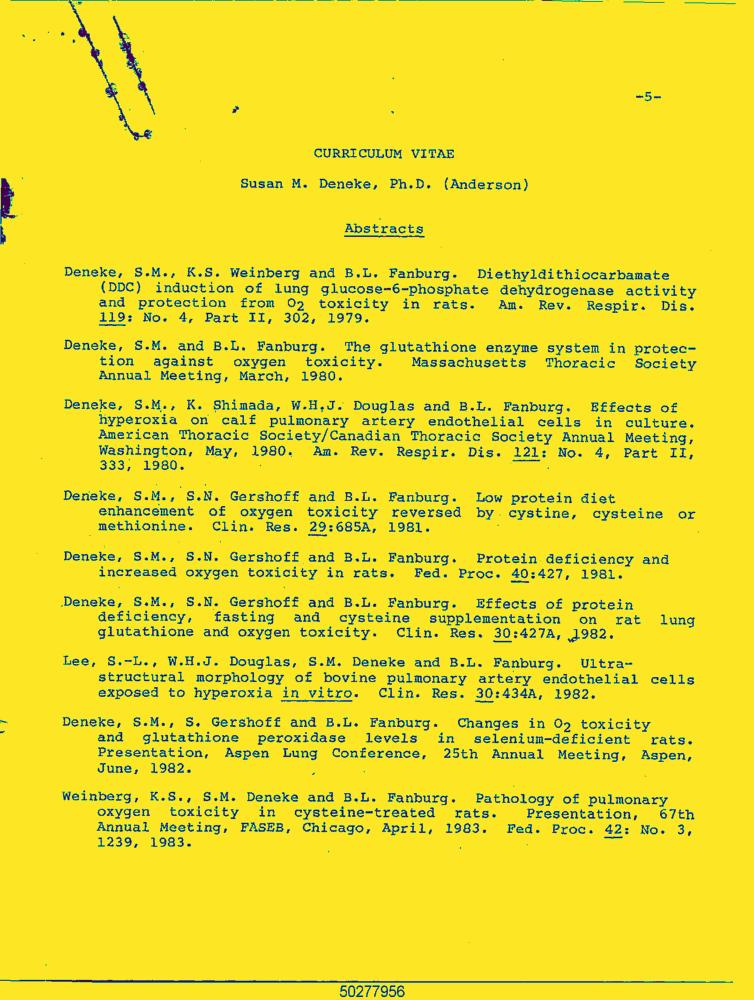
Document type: Resume-Doc